Question: What is the suspected problem?
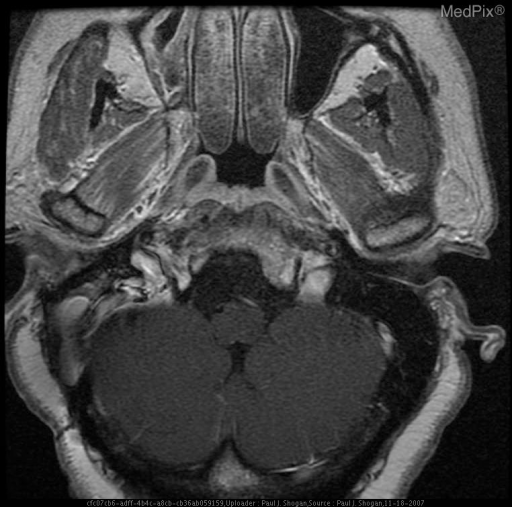
Answer: The findings suggest Noncontrast CT:  The patient is status post right suboccipital craniotomy.  There is a subtle area of hypoattenuation off-midline to the right, anterior and lateral to the pons.

Contrast enhanced CT demonstrates a subtle area of nonenhancing hypoattenuation off-midline to the right, anterior and lateral to the medulla.

MRI:

Sagittal T1-weighted FLAIR demonstrates expansion of the prepontine cistern, and enlargement of the CSF space anterior to the proximal cervical spinal cord and medulla, with displacement of the medulla posteriorly.  This space contains an extra-axial mass, demonstrating heterogeneous signal intensity.

Coronal T2-weighted FLAIR demonstrates heterogeneous signal intensity in the prepontine cistern.

Axial T1 weighted images demonstrates the prepontine cistern extra-axial mass that is near CSF signal intensity with enlargement of the pre-medullary cistern.

Axial T2 weighted images demonstrates the lamellated mass, which is heterogenous in signal intensity posterior to the hypophsial fossa and anterior to the basilar artery.

Axial T1-weighted image with gadolinium demonstrates no significant enhancement of the extra-axial mass.

Axial Diffusion Weighted image demonstrate restricted diffusion.

Sagittal 3D FIESTA demonstrates low signal in the prepontine cistern, and enlargement of the CSF space anterior to the proximal cervical spinal cord and medulla.

Axial 3D FIESTA image demonstrates low signal intensity in the prepontine cistern, medial to cranial nerve V, and adjacent to the right cranial nerve VII and VIII complex.. Axial T1-weighted image after gadolinium administration demonstrates no significant enhancement of the extra-axial mass.. The patient might have a history of 52 yo female with complaint of hearing loss..